Question: What is the suspected problem?
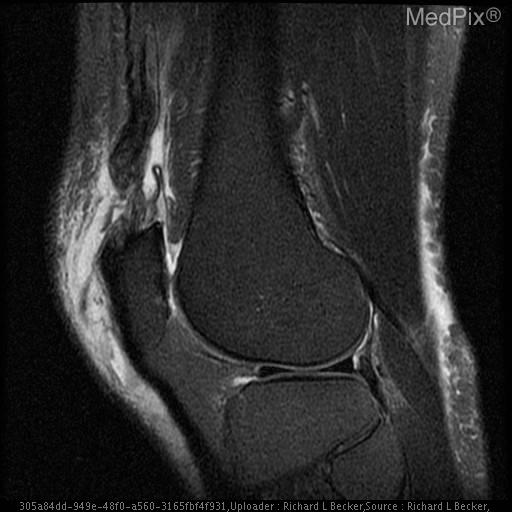
Answer: The findings suggest Xray remarkable for effusion.
MRI reveals complete quadriceps tendon discontinuity medially, with retraction.  Some intact deep fibers laterally.  Effusion and edema. Superior patellar enthesophyte.  No patella alta.. Joint effusion. The patient might have a history of 52 y/o male with swollen painful knee and weakness in extension s/p fall.